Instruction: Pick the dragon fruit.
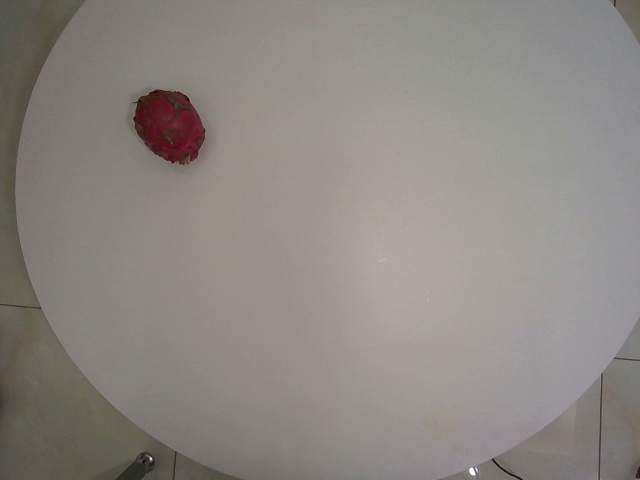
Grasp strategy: vertical